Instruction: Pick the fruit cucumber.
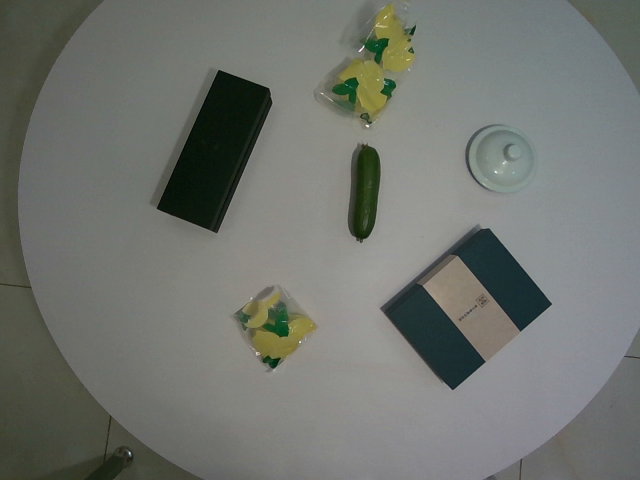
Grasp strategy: vertical